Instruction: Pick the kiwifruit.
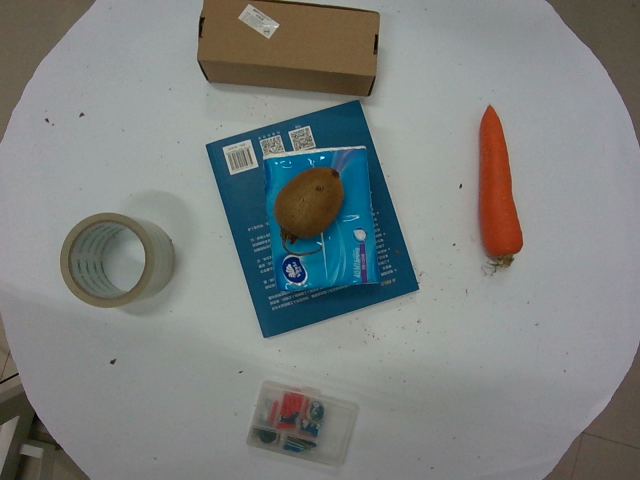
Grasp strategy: vertical